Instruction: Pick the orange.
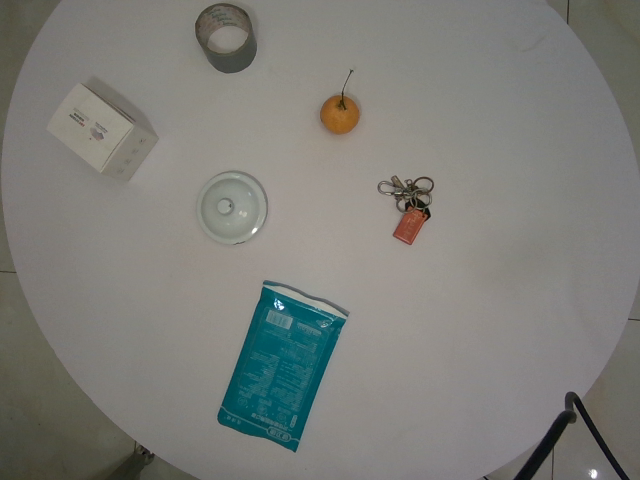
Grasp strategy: vertical